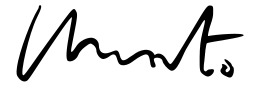
Signature of: christo